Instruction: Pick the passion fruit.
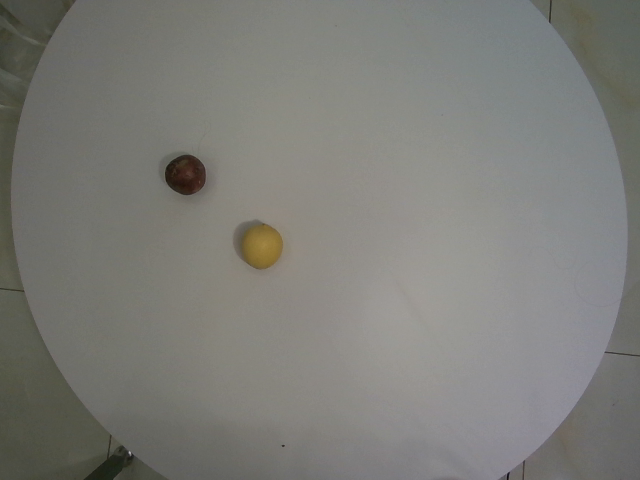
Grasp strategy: vertical